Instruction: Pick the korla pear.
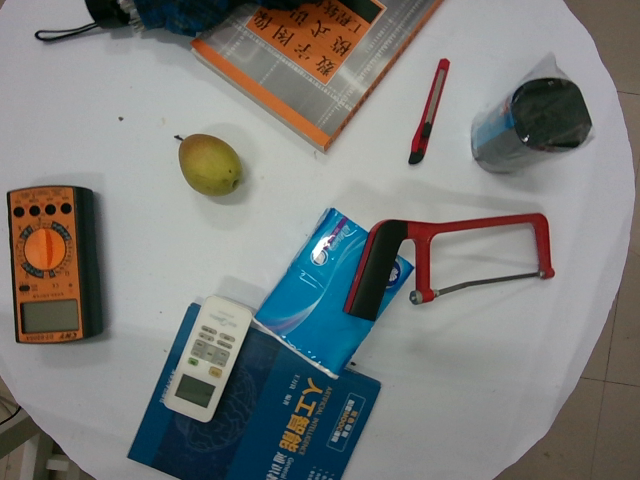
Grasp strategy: vertical